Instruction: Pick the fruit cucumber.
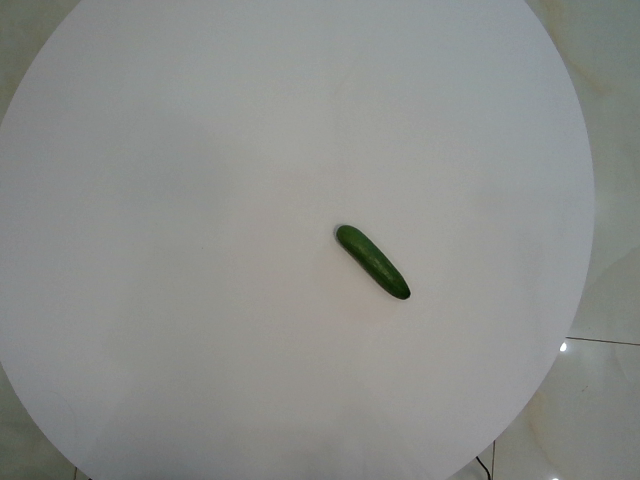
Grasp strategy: vertical